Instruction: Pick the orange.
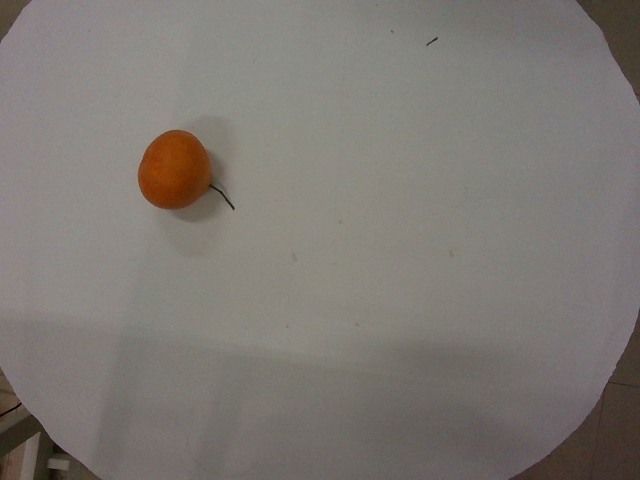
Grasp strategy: vertical